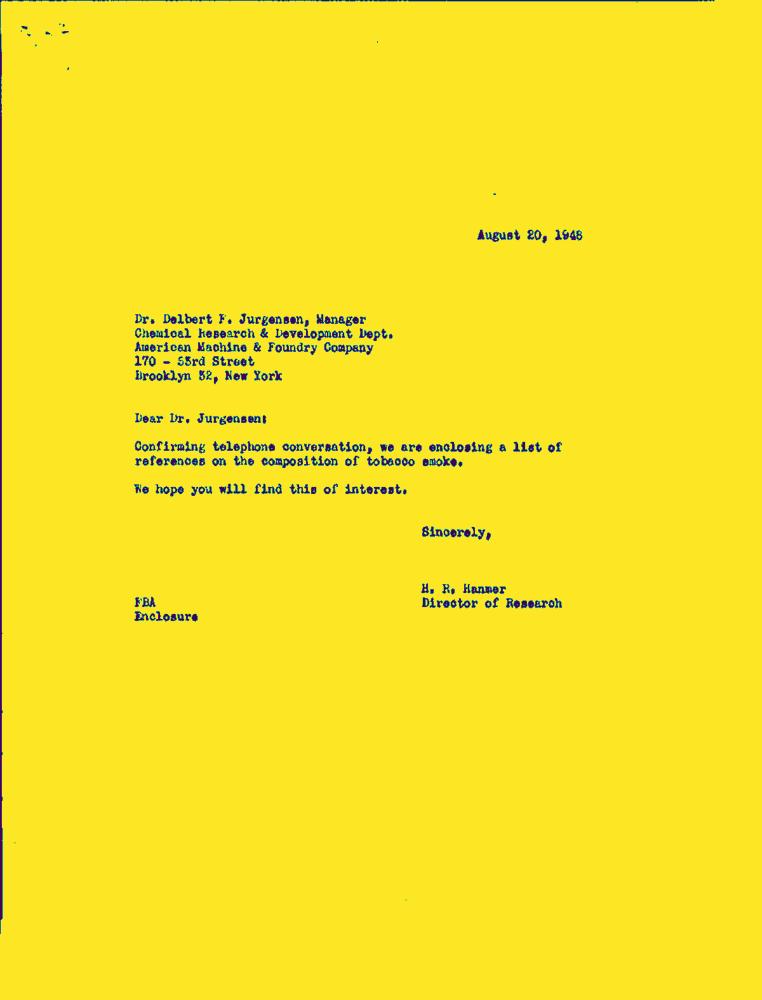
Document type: Letter-Doc